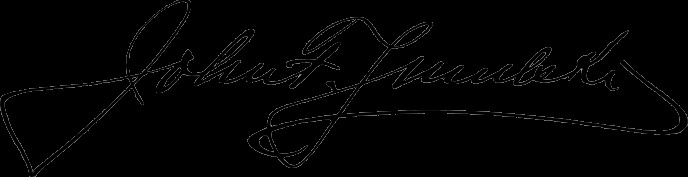
Signature of: john f smulski